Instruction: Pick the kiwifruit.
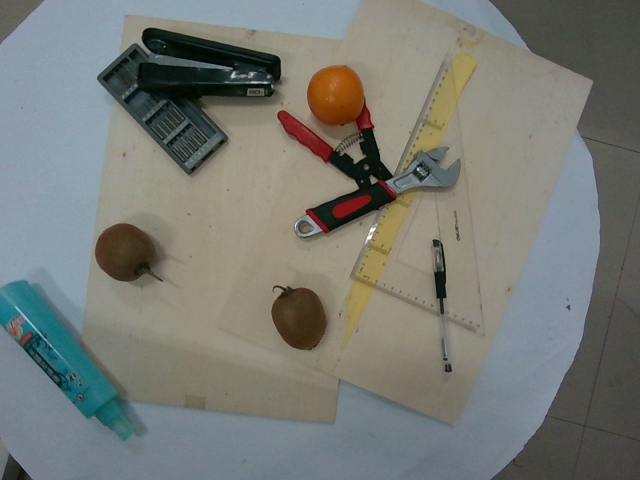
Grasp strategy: vertical